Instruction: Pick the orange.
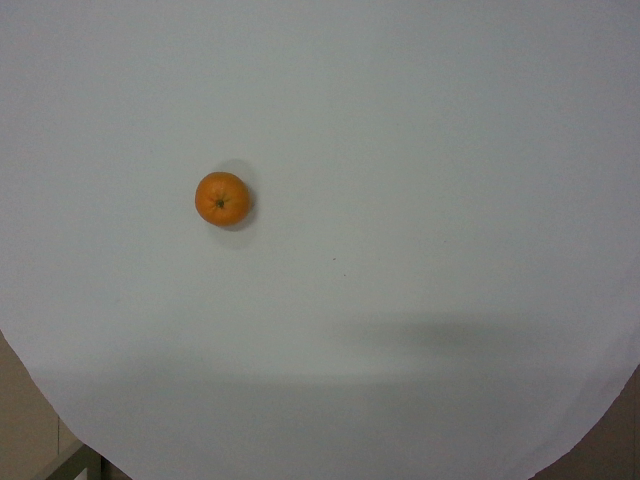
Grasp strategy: vertical